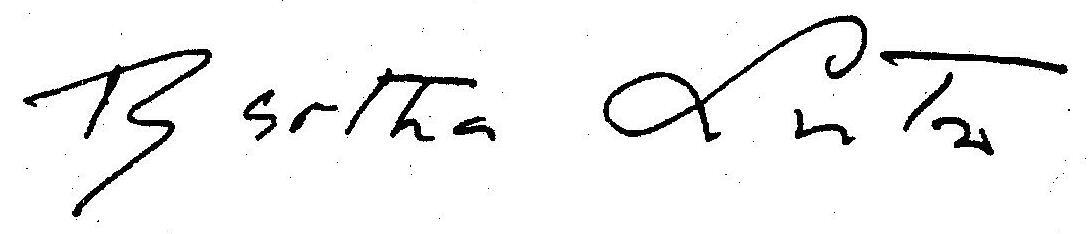
Signature of: bertha lutz